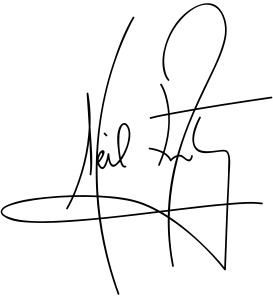
Signature of: neil armstrong